Question: How does the patient history play a role?
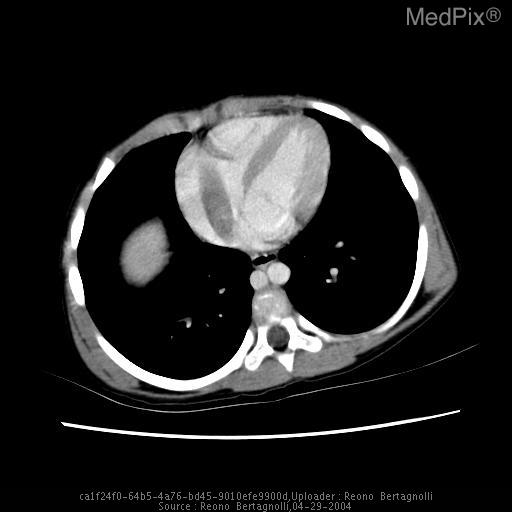
Answer: The patient's history of 5 year female with a single episode of painless hematuria which rapidly progressed to clots of blood over two days.  She initially presented to the emergency room.  She was instructed to follow up the next day to her primary care provider.  She returned to the emergency room the next morning with right upper quadrant pain and vomiting and was found to have a right abdominal mass.  A CT scan was performed at that time demonstrating bilateral renal masses as described in the images. is key in understanding the case.